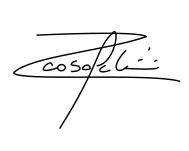
Signature of: valdir cobalchini